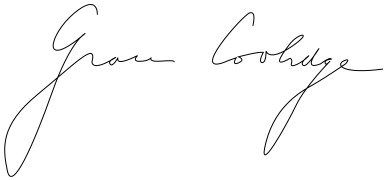
Signature of: grace coolidge